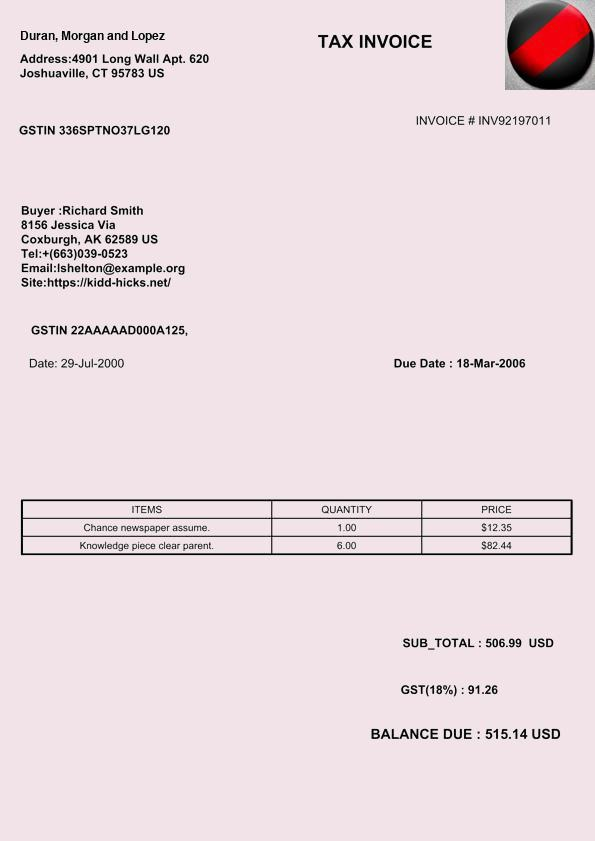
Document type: Invoice